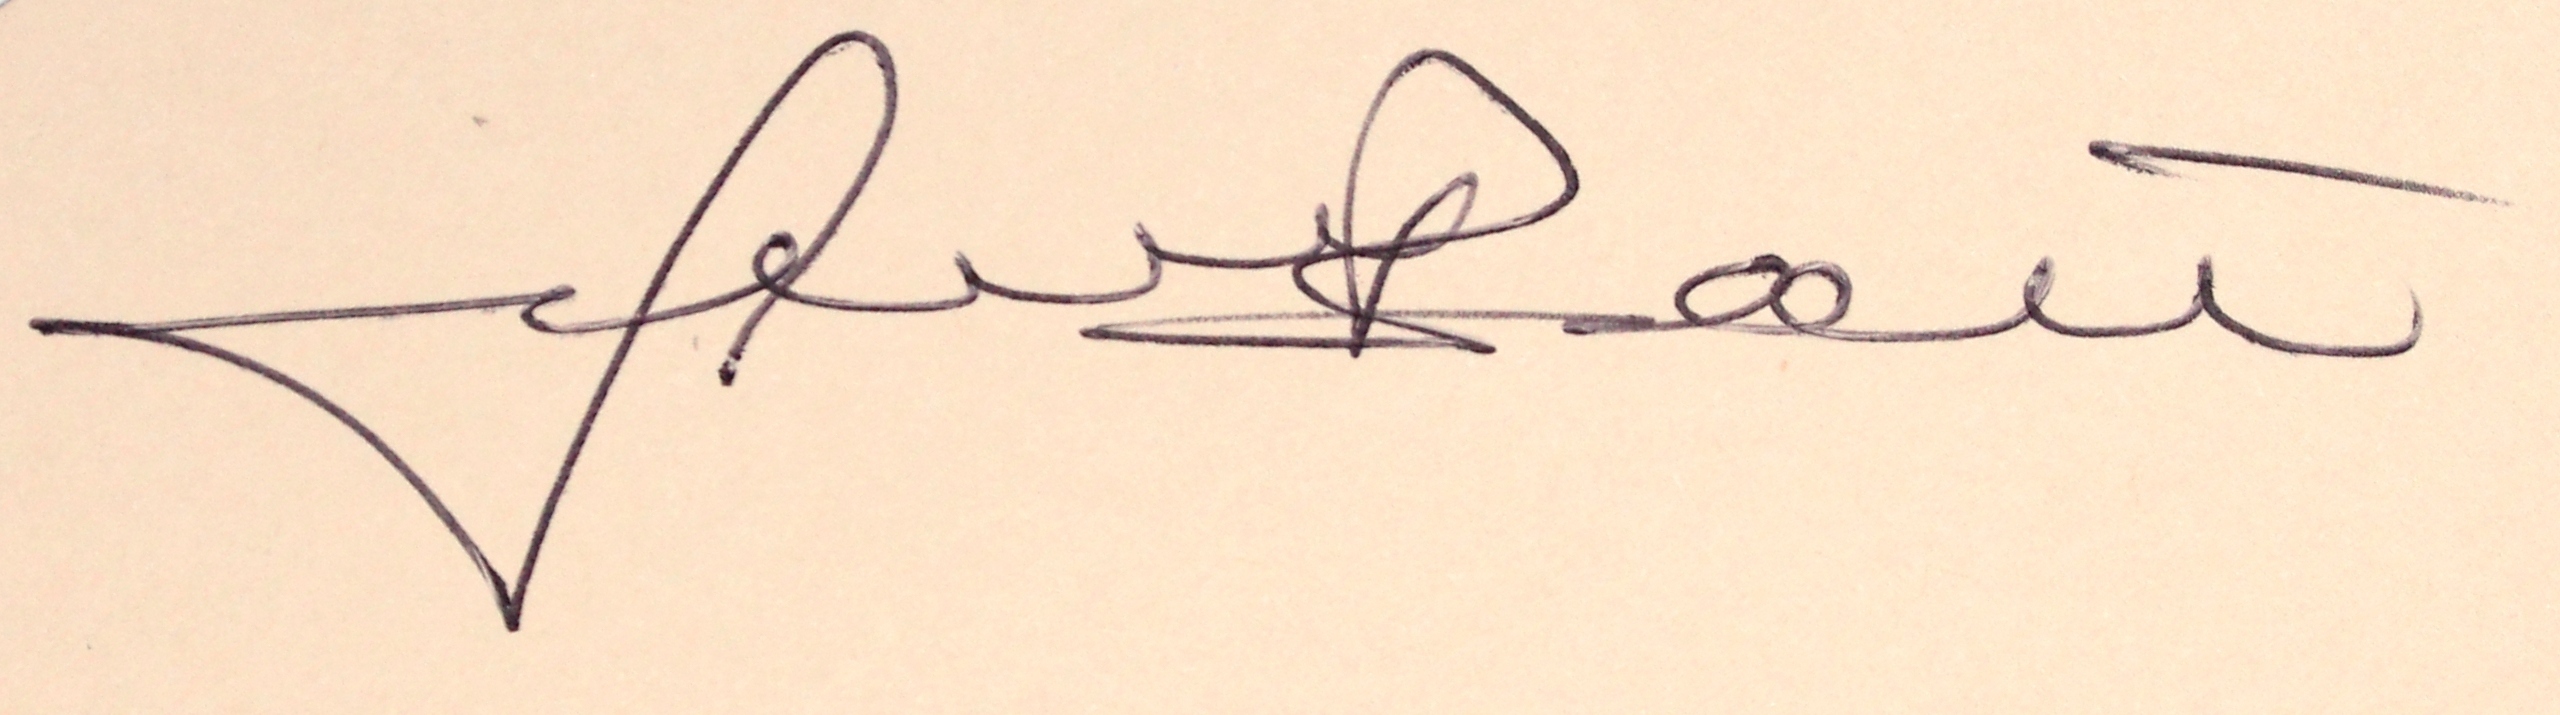
Signature of: bertalan farkas